Question: What is the mailing or notice date provided in the document?
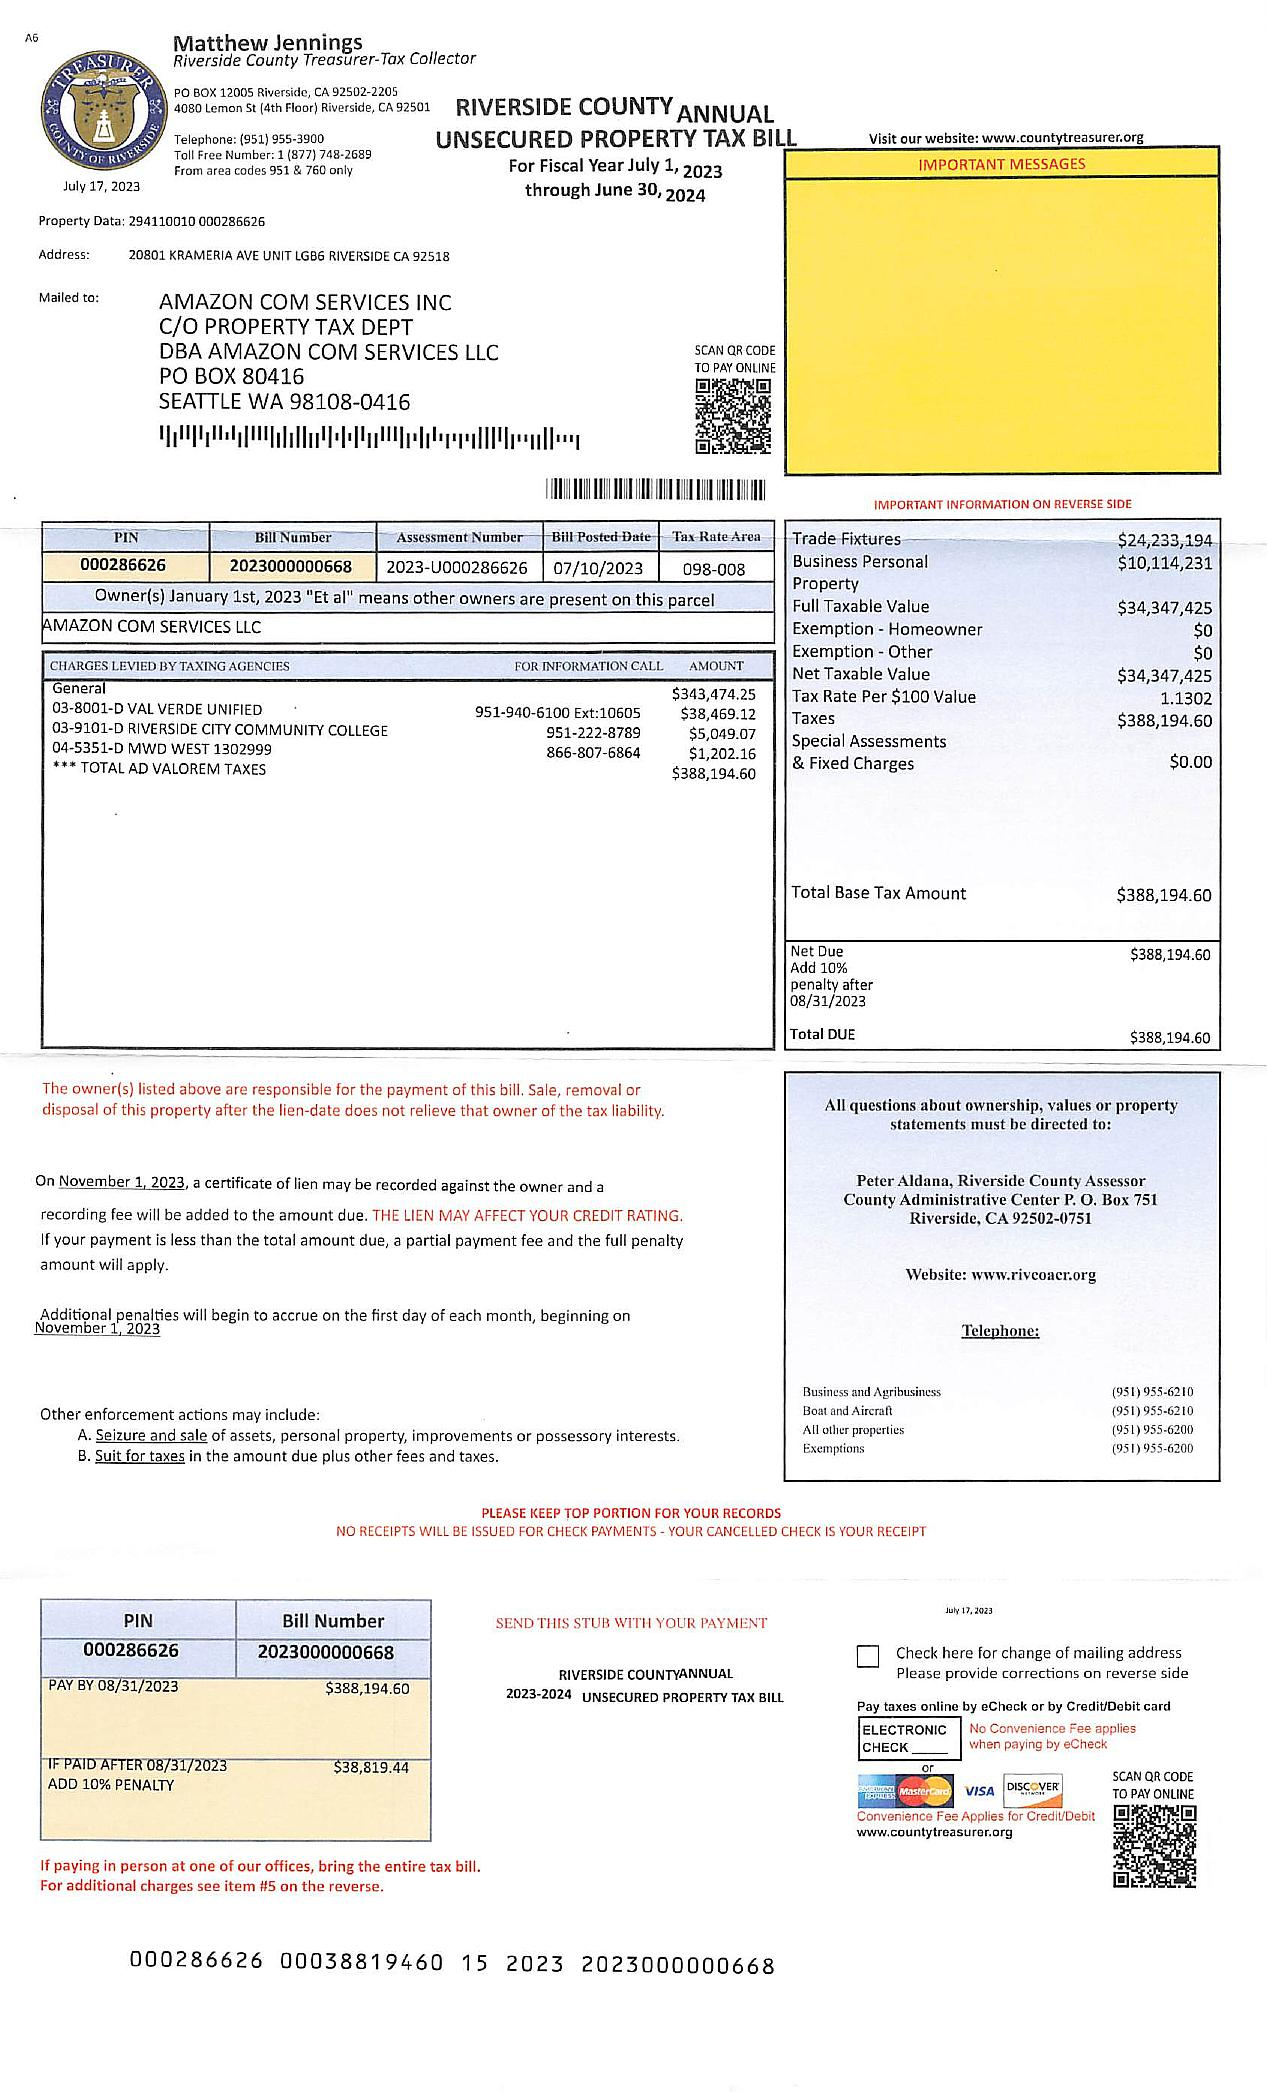
Answer: "17-Jul-23"